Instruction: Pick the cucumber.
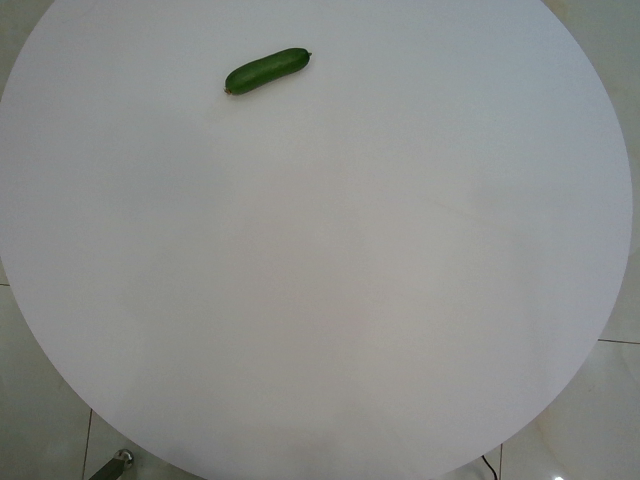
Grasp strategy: vertical